Question: How is the history relevant to the case?
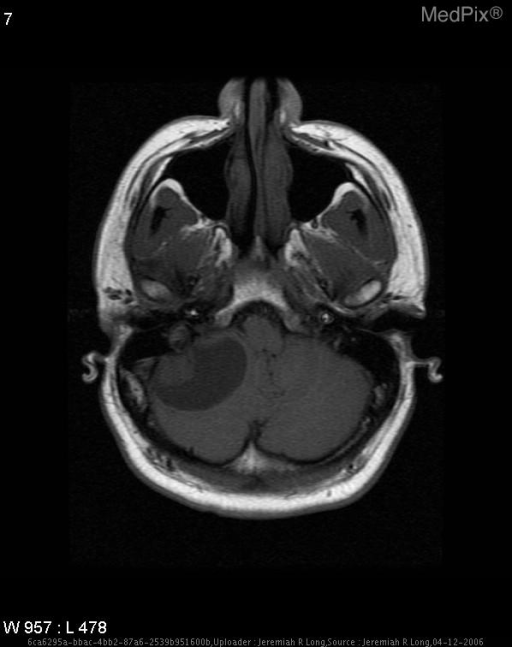
Answer: The patient's history of 26 year-old male with a history of a right posterior fossa mass. is key in understanding the case.